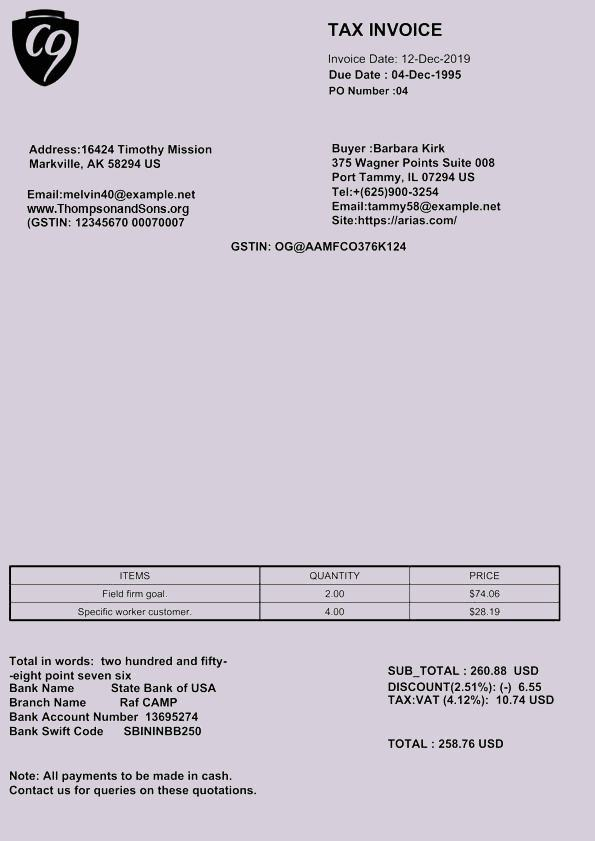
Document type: Invoice